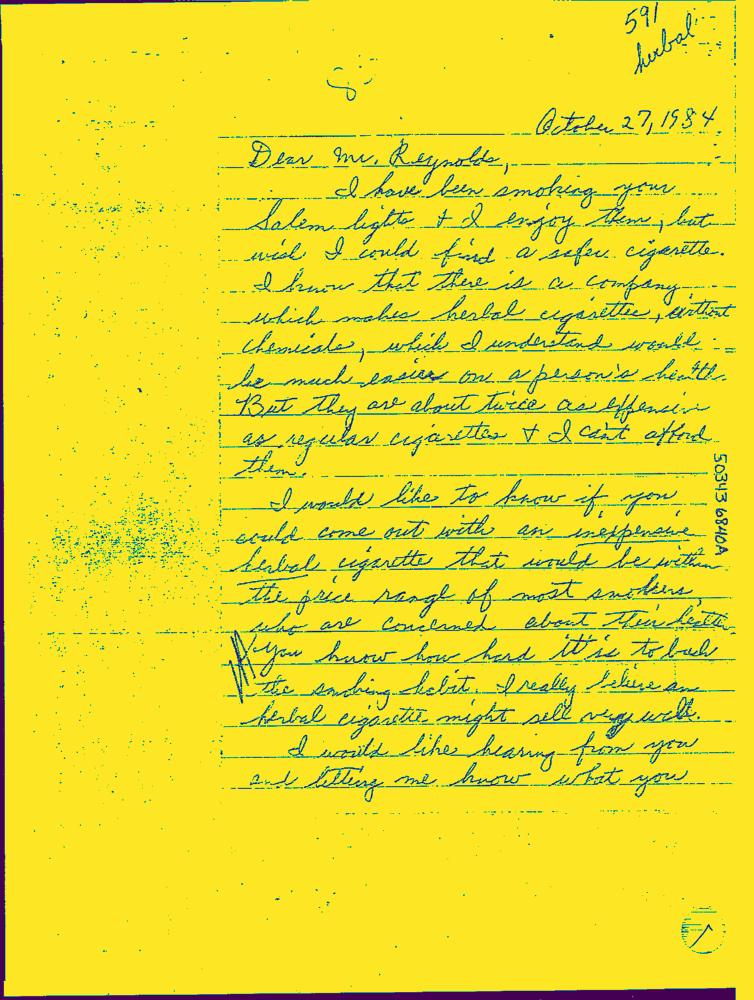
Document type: Hand-Written